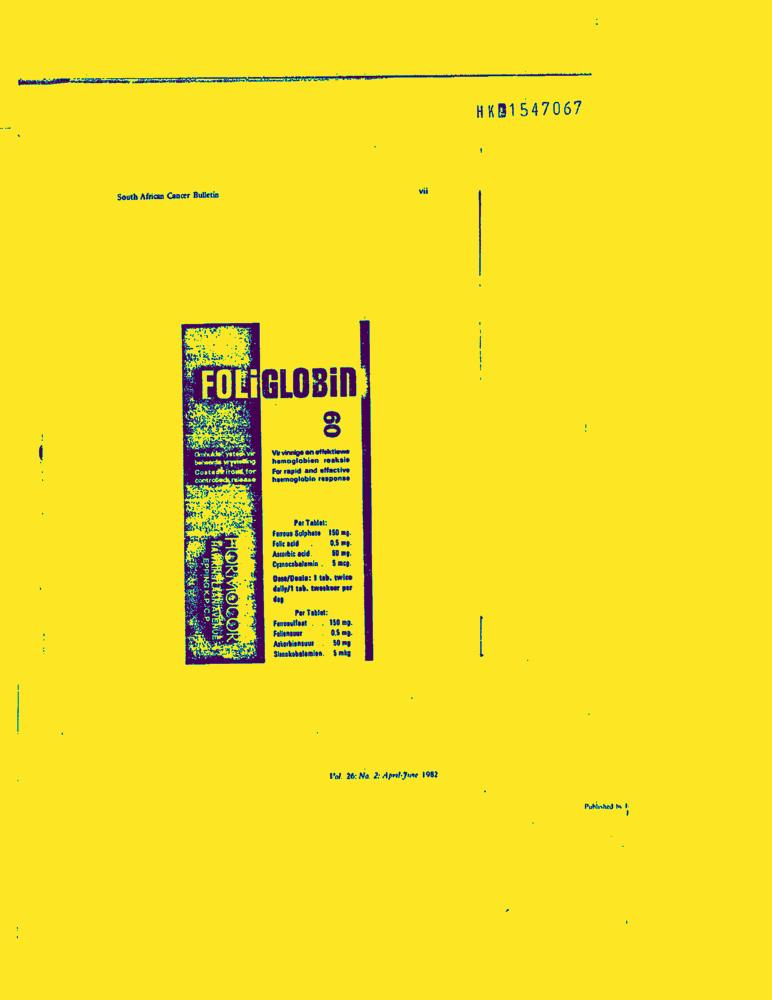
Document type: AD